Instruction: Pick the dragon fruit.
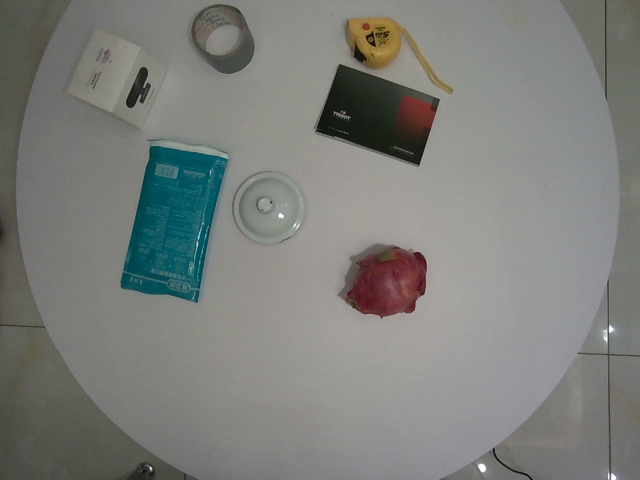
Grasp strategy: vertical